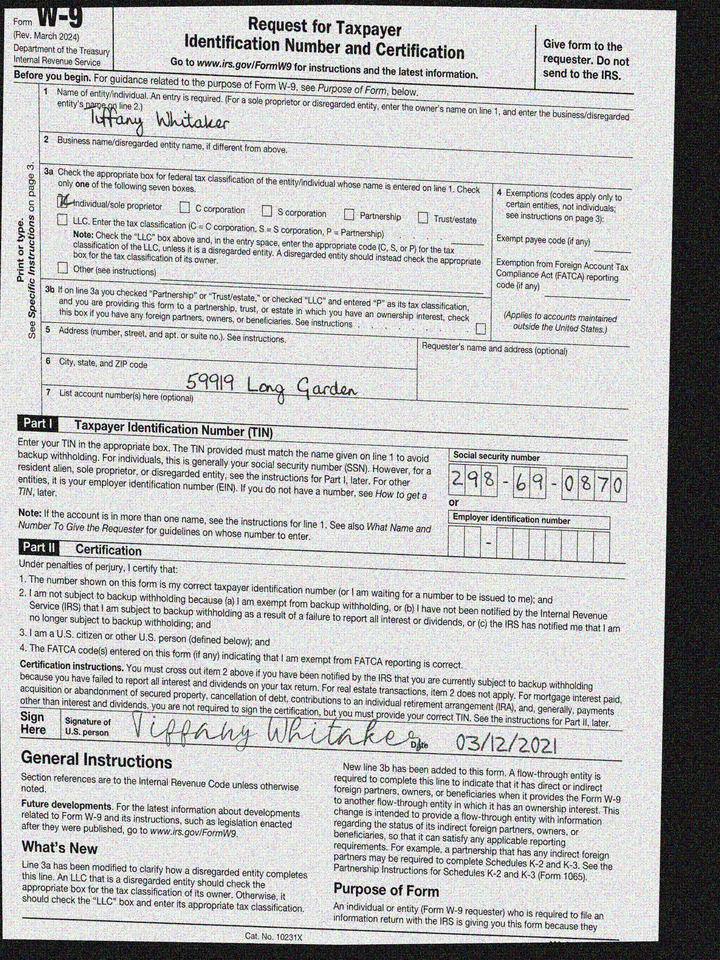
adr1: 59919 Long Garden
cbx: yes
ssn: 298690870
enm: Tiffany Whitaker
sdt: 03/12/2021